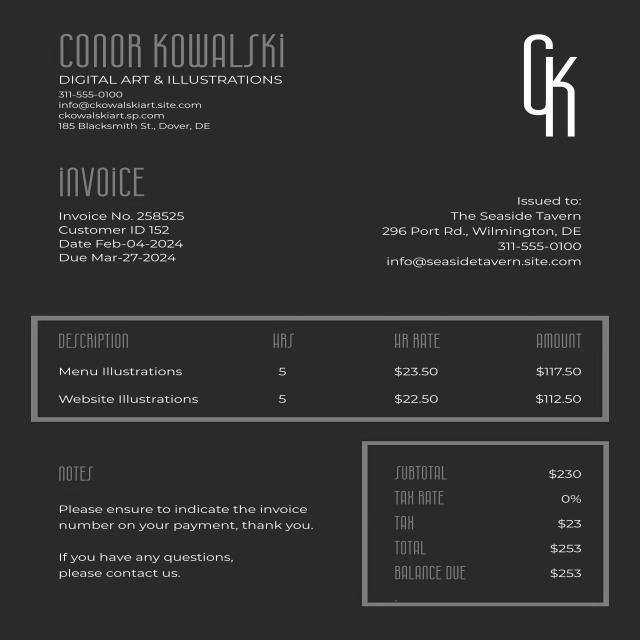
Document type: Invoice